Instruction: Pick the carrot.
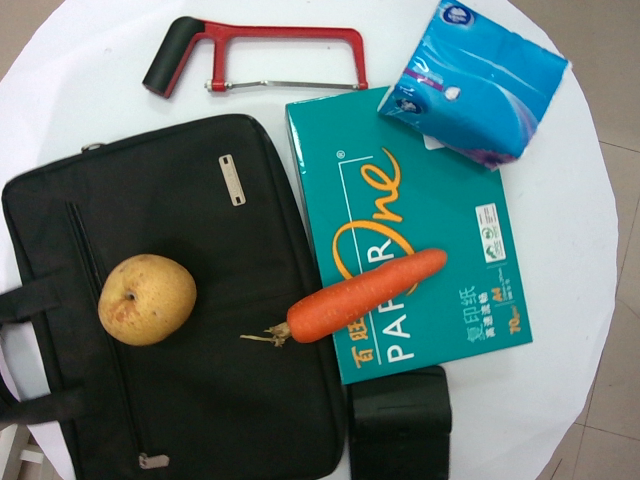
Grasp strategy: vertical